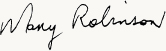
Signature of: mary robinson